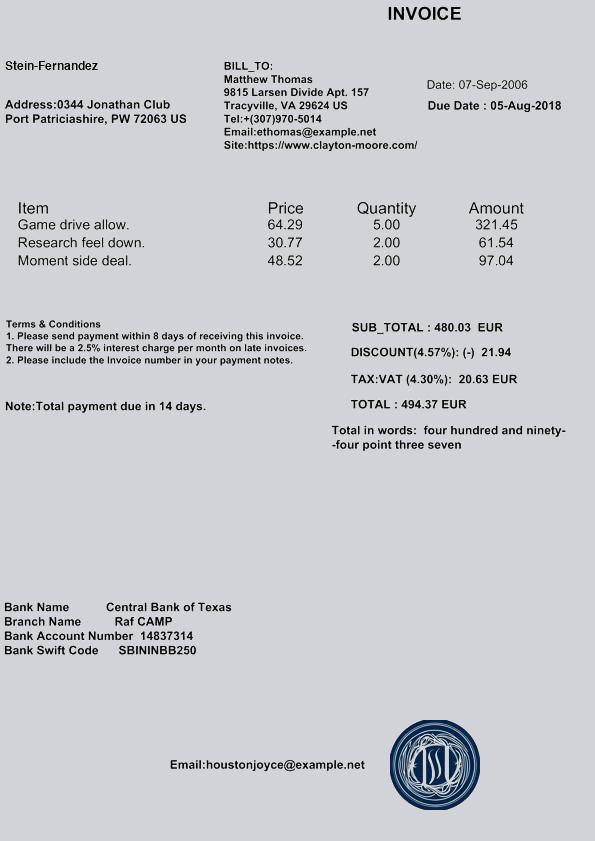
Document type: Invoice